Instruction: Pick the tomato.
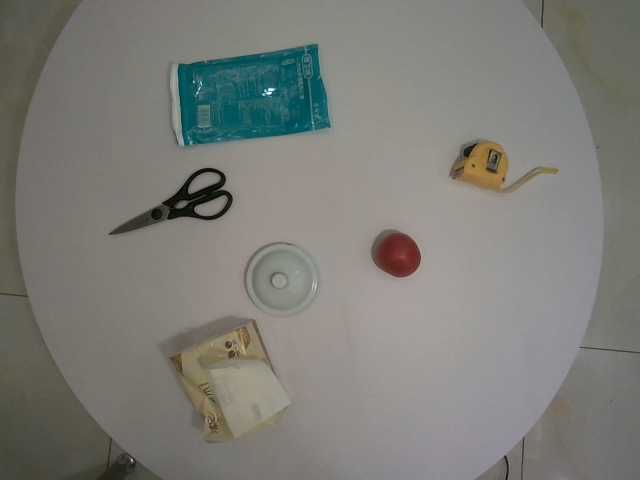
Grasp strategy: vertical